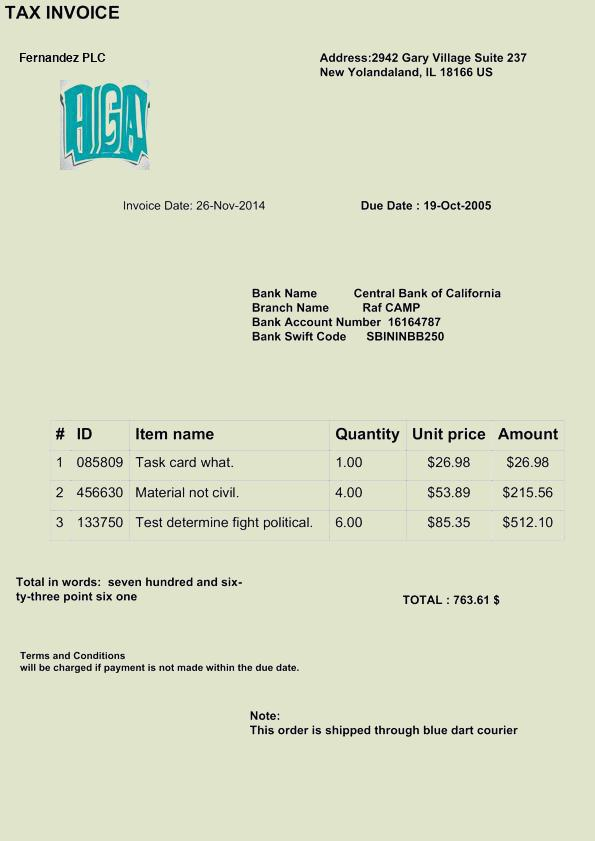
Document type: Invoice